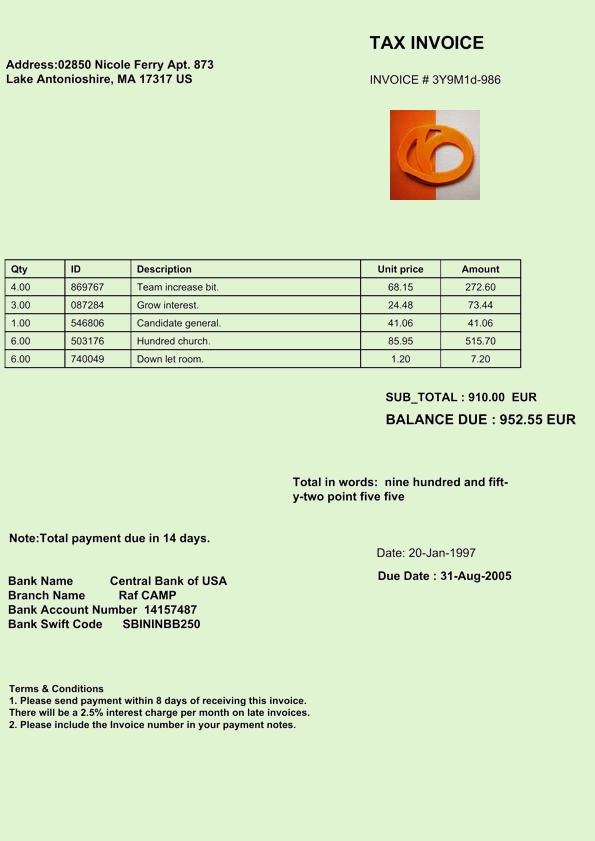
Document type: Invoice